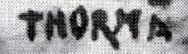
Signature of: jános thorma